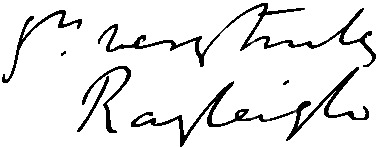
Signature of: john strutt 3rd baron rayleigh